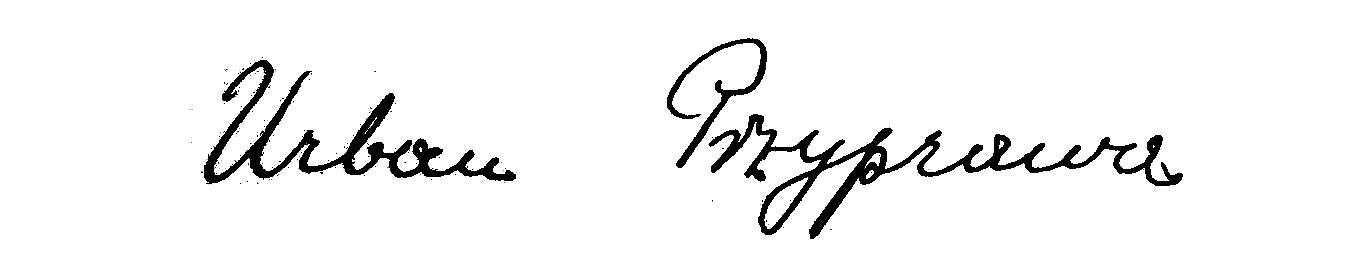
Signature of: urban przyprawa